Question: What is the potential diagnosis?
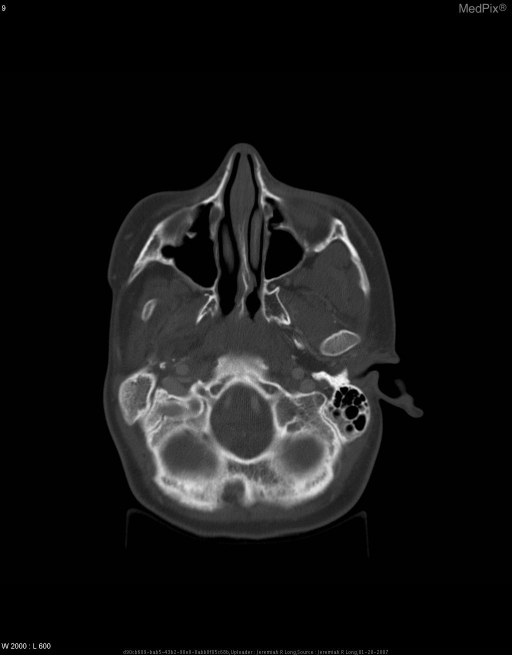
Answer: The possible diagnosis includes •  Goldenhar Syndrome
•  Hemifacial Microsomia.